Question: What is the property identification or parcel number listed?
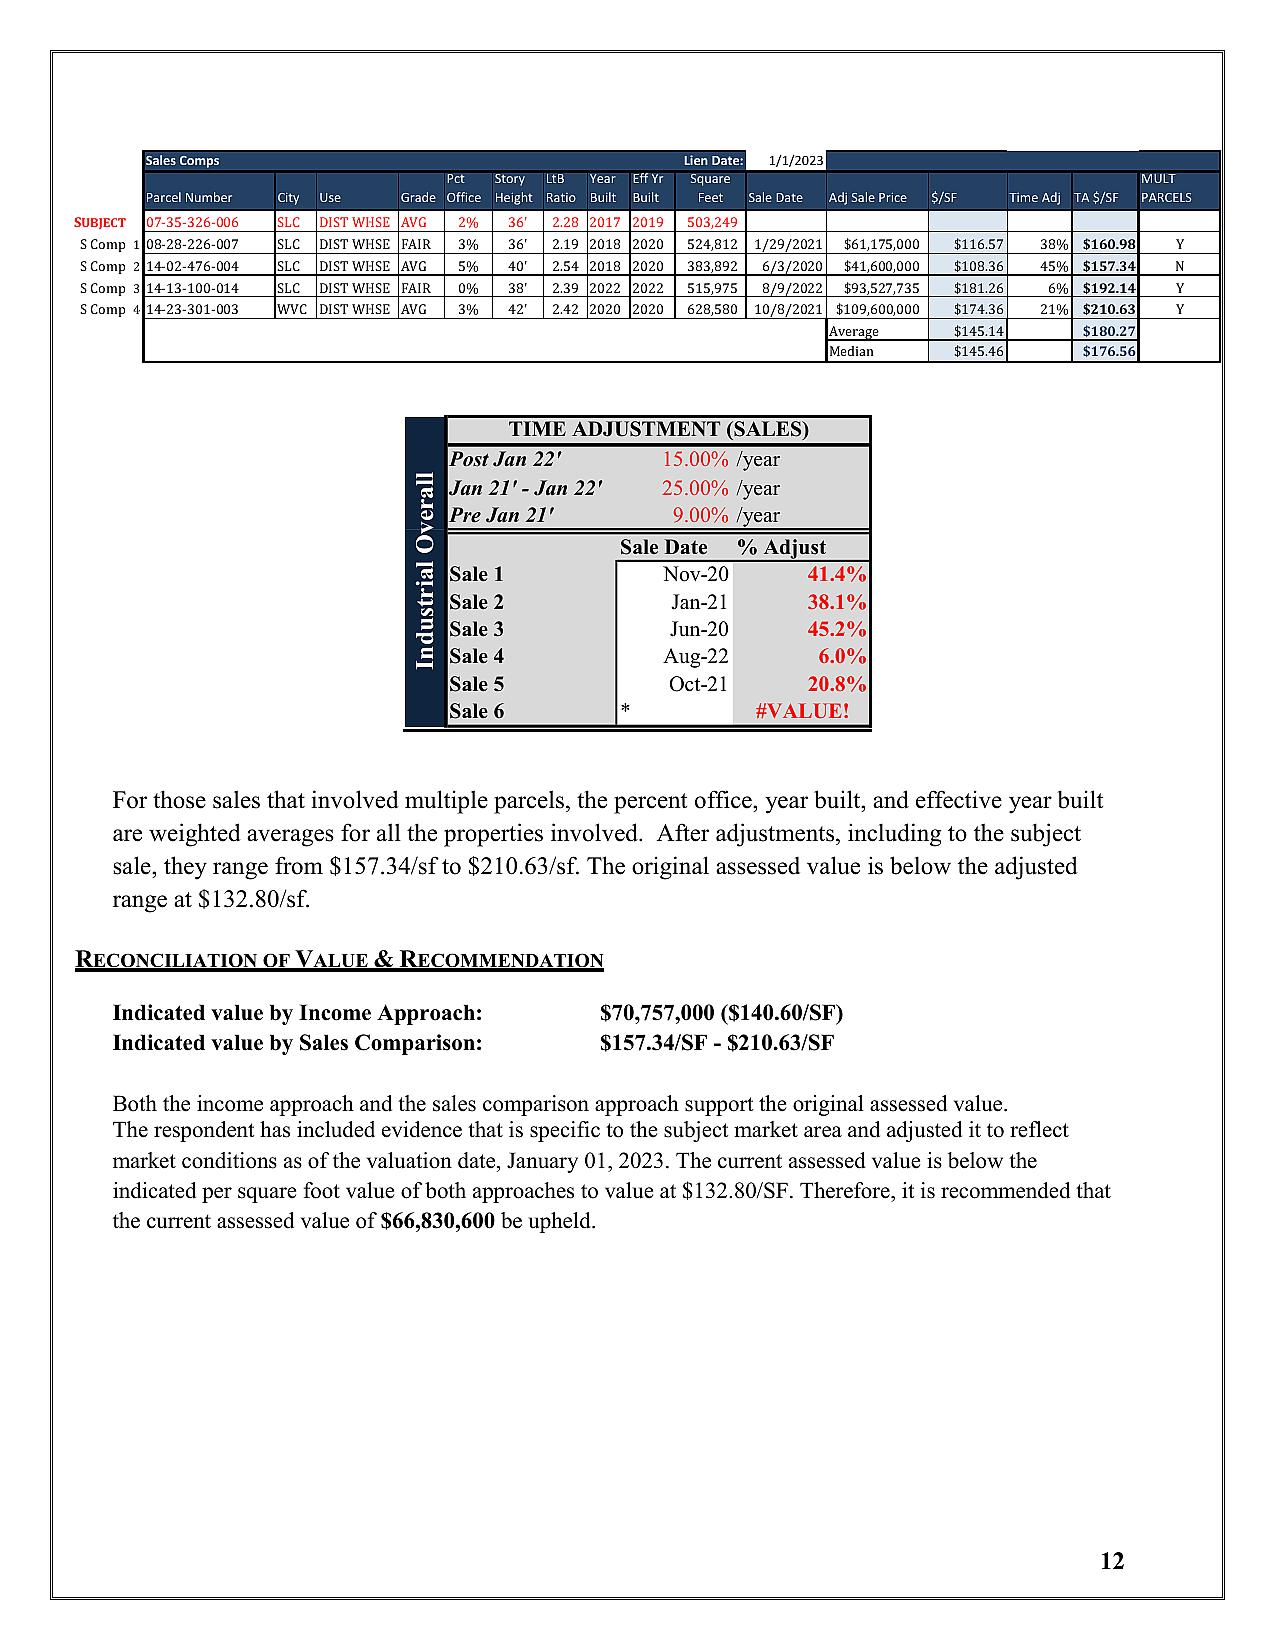
Answer: "14-23-301-003"